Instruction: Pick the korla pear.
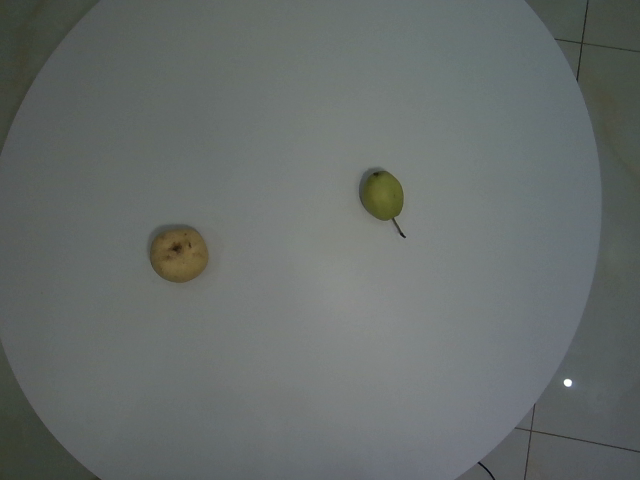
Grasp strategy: vertical